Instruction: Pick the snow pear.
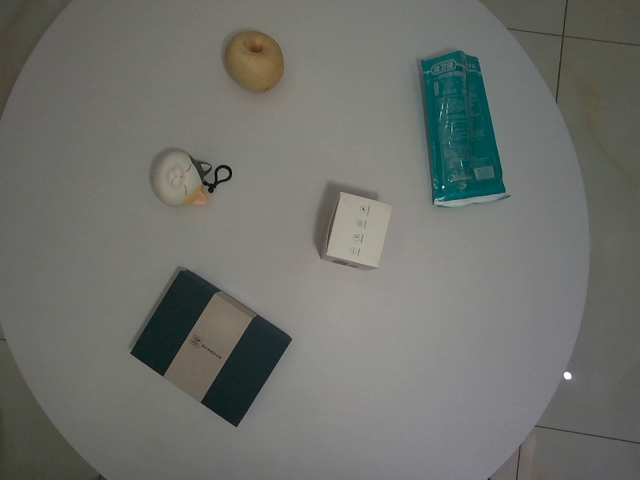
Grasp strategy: vertical